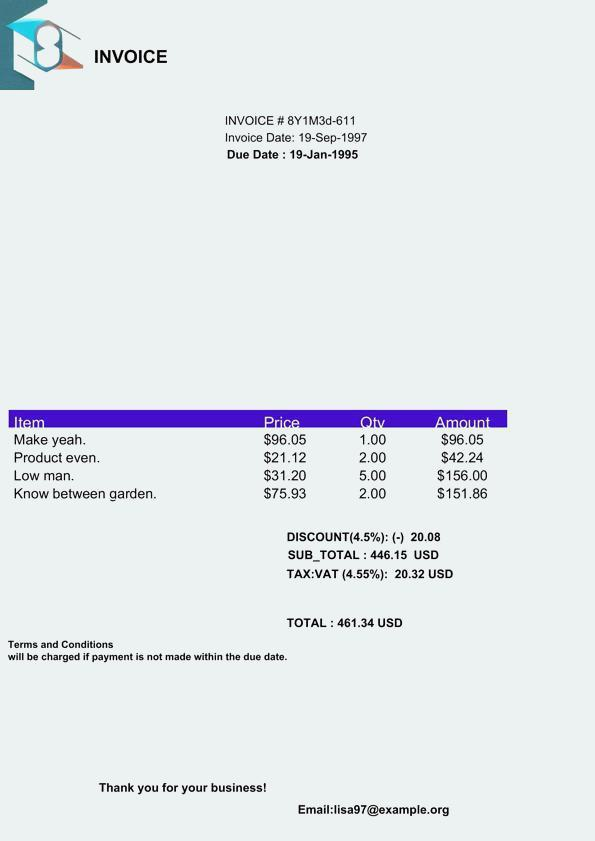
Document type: Invoice